Patient: Male, age 37
A 37-year-old man presented to the Emergency Department with a two-week course of asthenia, weight loss, night sweats, dyspnea, left pleuritic chest pain, and cough with putrid sputum. The patient was HIV-positive for about 7 years (risk factor: intravenous drug use) and had started antiretroviral therapy but with poor therapeutic compliance. His medical history also included a hepatitis C and B virus co-infection, lymph node tuberculosis 10 years before (completed 12 months of treatment), and a left lobar pneumonia 4 years earlier, complicated by empyema (he underwent left lower lobectomy and had a persistent bronchopleural fistula).
On physical examination, he was cachectic with caseous-purulent drainage and exteriorization of air with cough effort from an orifice in the antero-lateral left chest wall (Fig. 1a and b). Acid-fast bacilli were identified in this drainage. Initial exams included hemogram (normocytic and normochromic anemia - hemoglobin 10.0 g/dl [13.0-18.0 g/dl]; lymphocytes in the lower limit of normal - 1.03 x 103/mul [1.0-4.8 x 103/mul]; and thrombocytopenia - 123 x 103/mul [150-440 x 103/mul]), electrolytes (normal values), hepatic enzymes (elevated aspartate aminotransferase - 80 U/L [4-33 U/L]), serum albumin (hypoalbuminemia - 1.8 g/dl [3.4-4.8 g/dl]), and coagulation tests (normal values). His HIV viral load had increased from <20 copies/mL to 107409 copies/mL and his CD4+ count had decreased from 591 cell/mul to 241 cell/muL. The chest radiograph showed bilateral infiltrates (Fig. 2) also evident on the chest computed tomography (CT) scan showing several bilateral cavitary lesions (Fig. 3) and a pleurocutaneous fistula extending from left pleural cavity to left anterolateral chest wall (Fig. 4). He was admitted to the Infectious Diseases Unit with the diagnosis of fistulized pulmonary tuberculosis, confirmed by visualization of acid-fast bacilli, positive polymerase chain reaction and cultures for Mycobacterium tuberculosis in the sputum. Was identified resistance to isoniazid and streptomycin on the culture sensitivity tests. The patient started on antituberculous therapy with rifampin, pyrazinamide and ethambutol and improved symptomatically with a favorable outcome. The discharge from the cutaneous site stopped after 7 days.
Keywords: bronchopleural fistula, hiv, pleurocutaneous fistula, pulmonary tuberculosis
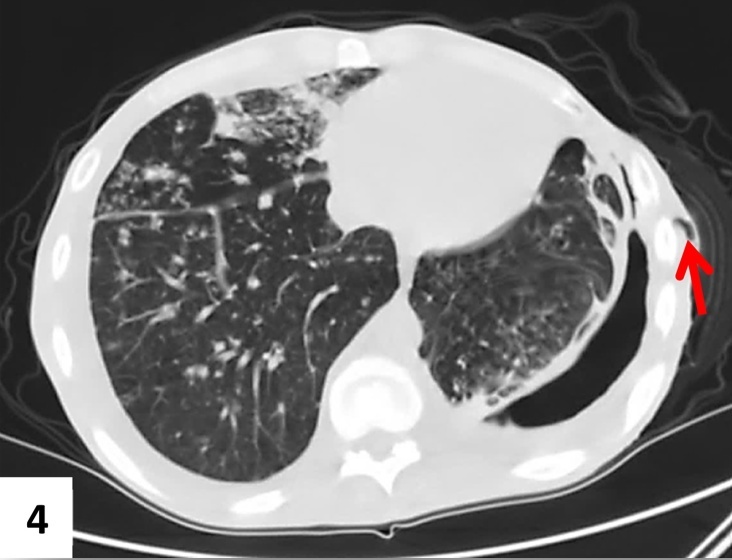
Image caption: Axial CT chest showing subcutaneous emphysema in a fistulous path (arrow) corresponding to the pleurocutaneous fistula extending from left pleural cavity to left anterolateral chest wall.